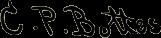
Signature of: charles pattison bolles